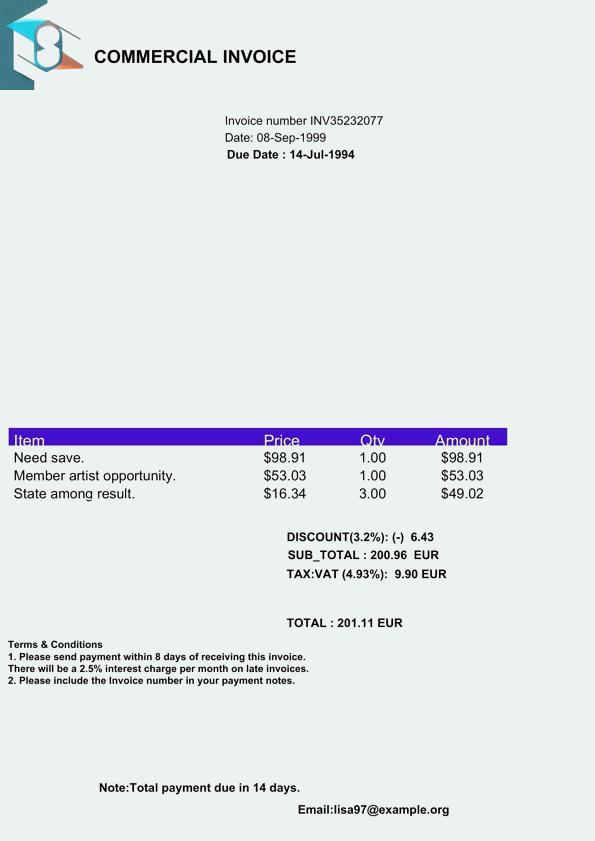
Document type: Invoice